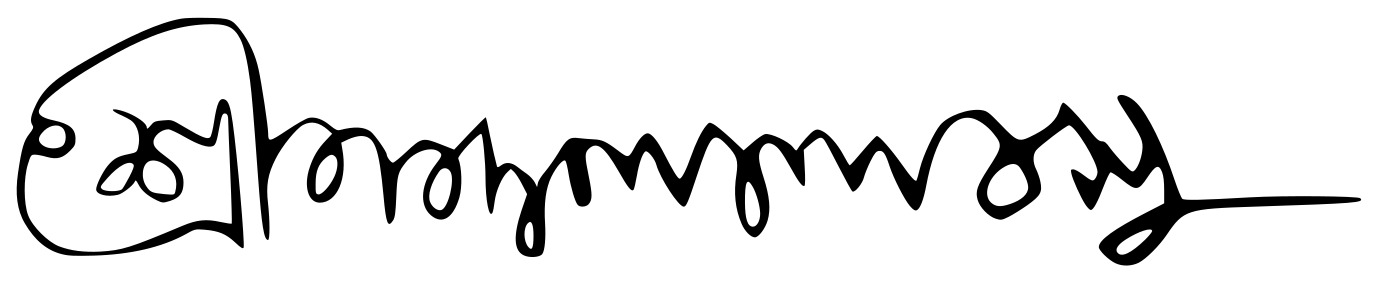
Signature of: nandalal bose